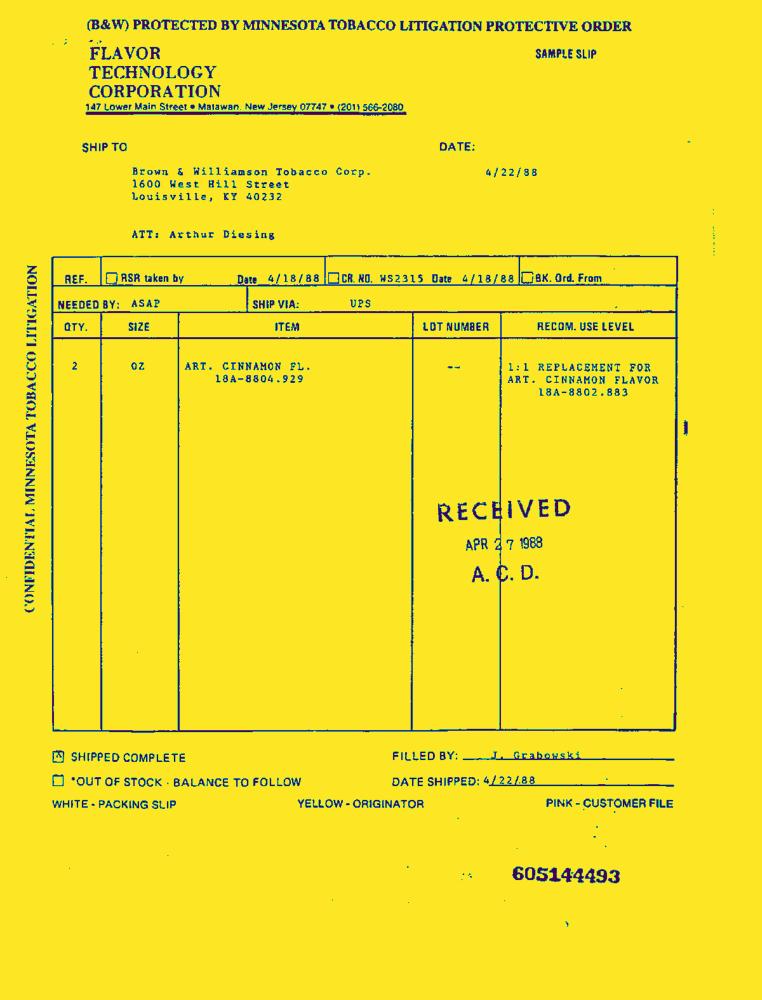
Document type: Invoice-Doc